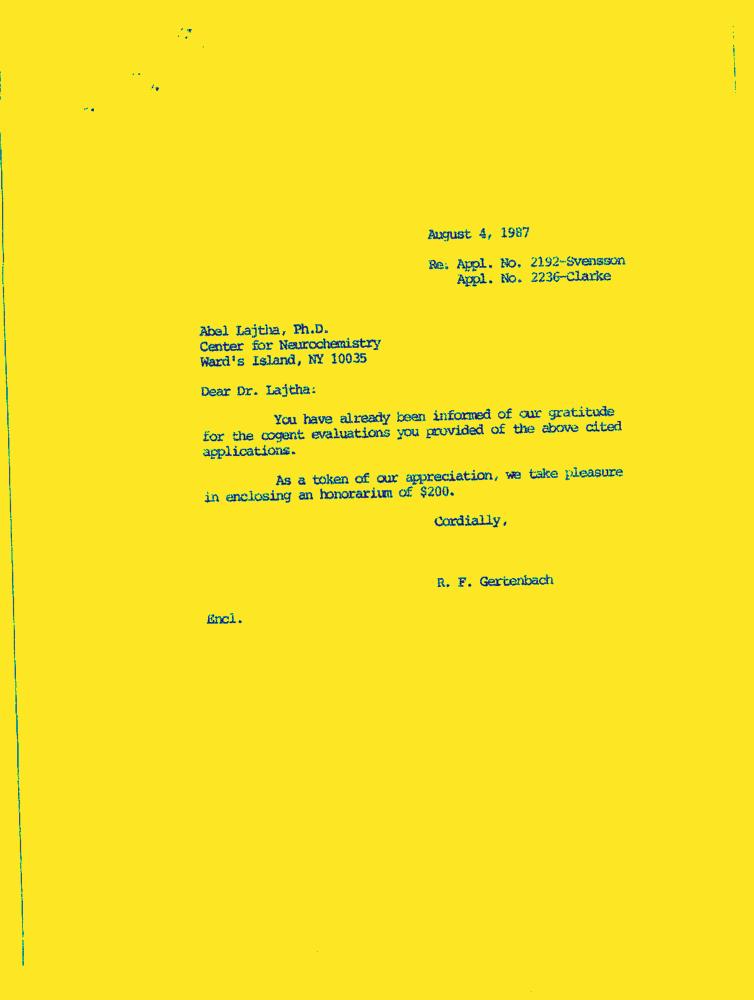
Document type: Letter-Doc